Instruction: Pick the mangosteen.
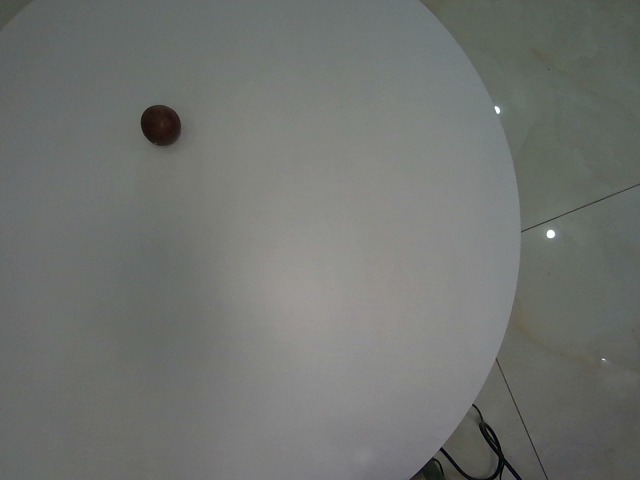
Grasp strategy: vertical